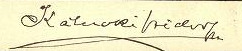
Signature of: izidor kálnoki